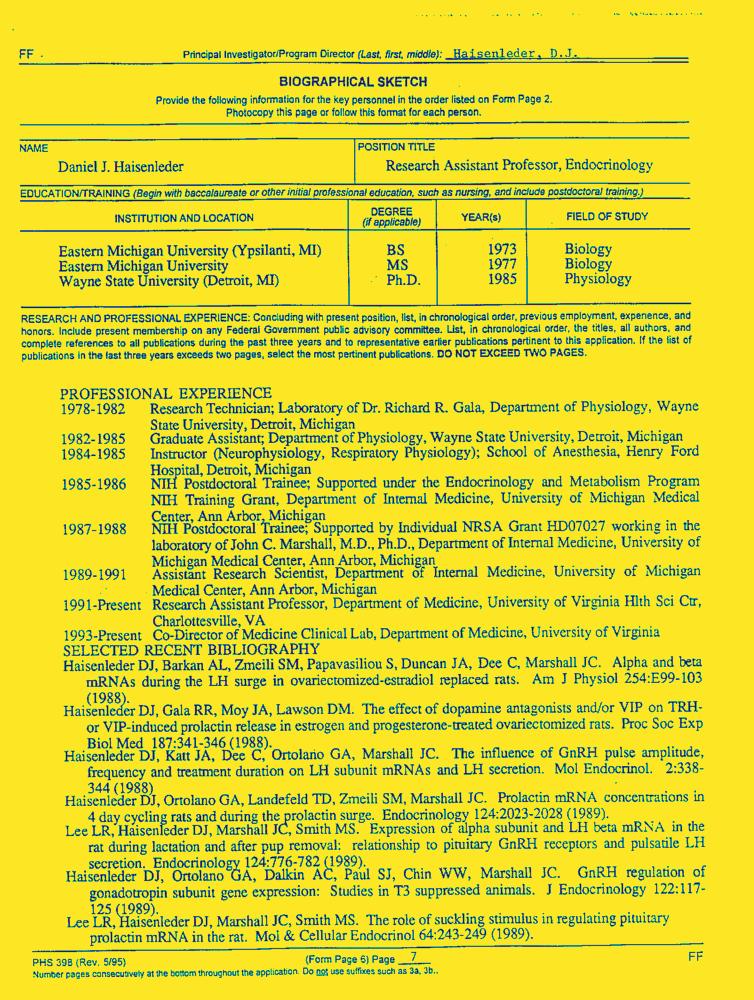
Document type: Resume-Doc